Question: Explain the disease:
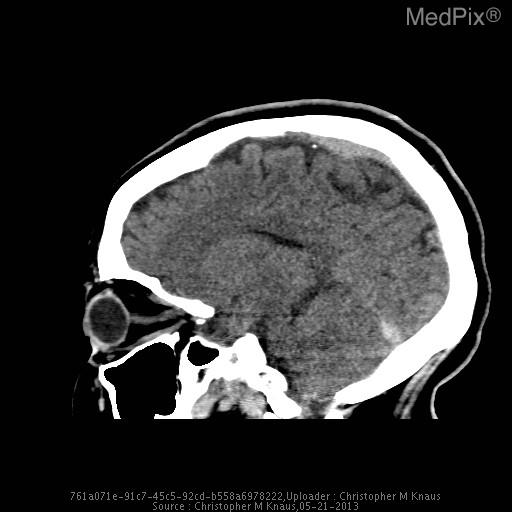
Answer: The disease is discussed as: Venous sinus thrombosis is caused by thrombus formation in the dural venous sinuses or cerebral veins.  It is an uncommon disorder (2-7 per million) which can have serious complications.  Causal factors include local (regional infection, trauma, neoplasm) and systemic (dehydration, hypercoagulable states, pregnancy, oral contraceptives).  Clinical presentation includes headache, neurologic deficits or seizures.  The superior sagittal sinus is most commonly affected, followed by the transverse and sigmoid sinuses.  Complications include venous infarcts, intracerebral hemorrhage and intracranial hypertension.

On noncontrast CT, the thombosed sinus is usually hyperdense.  This is nonspecific as dehydrated patients, adjacent subdural or subarachnoid hemorrhage or elevated hematocrit can cause increased sinus attenuation.  On contrast enhanced CT, the empty delta sign is a central defect from thrombus surrounded by contrast enhanced blood.  On MRI, absence of a flow void or abnormal signal within the sinus is seen.

MR venography with two-dimensional time-of-flight is used due to high sensitivity for slow flow compared to 3D TOF.  Contrast enhanced MRV improves visualization of small vessels.  CT venography is a rapid and accurate method for evaluating the venous sinuses.  Disadvantages include ionizing radiation exposure and need for iodinated contrast material.